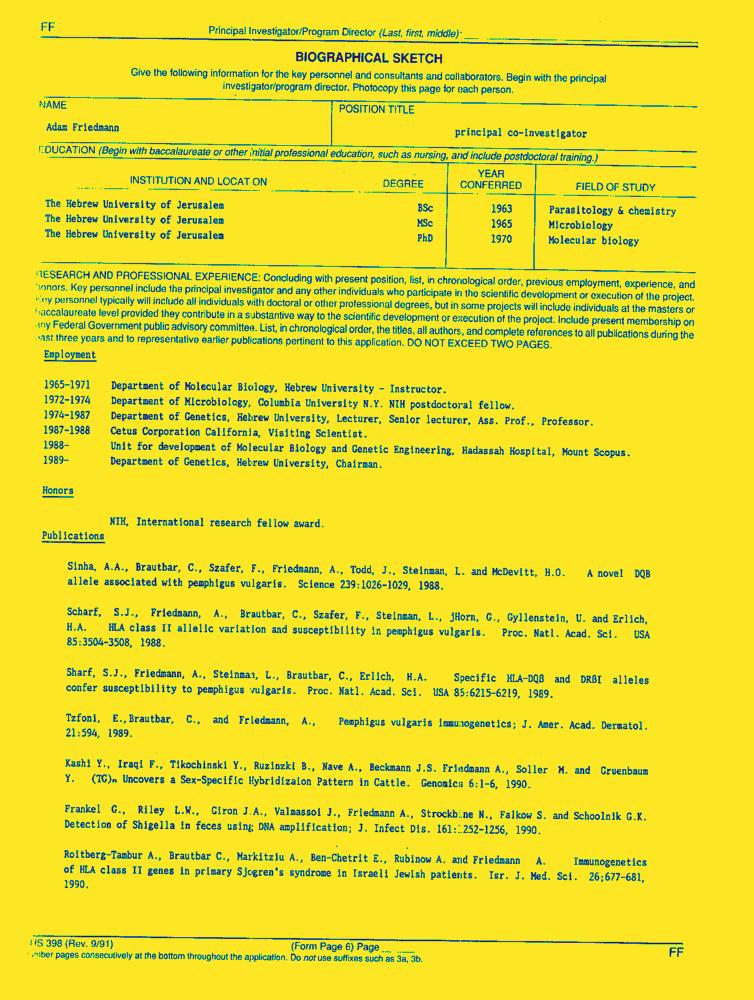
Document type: Resume-Doc